Question: Which state is mentioned in the document?
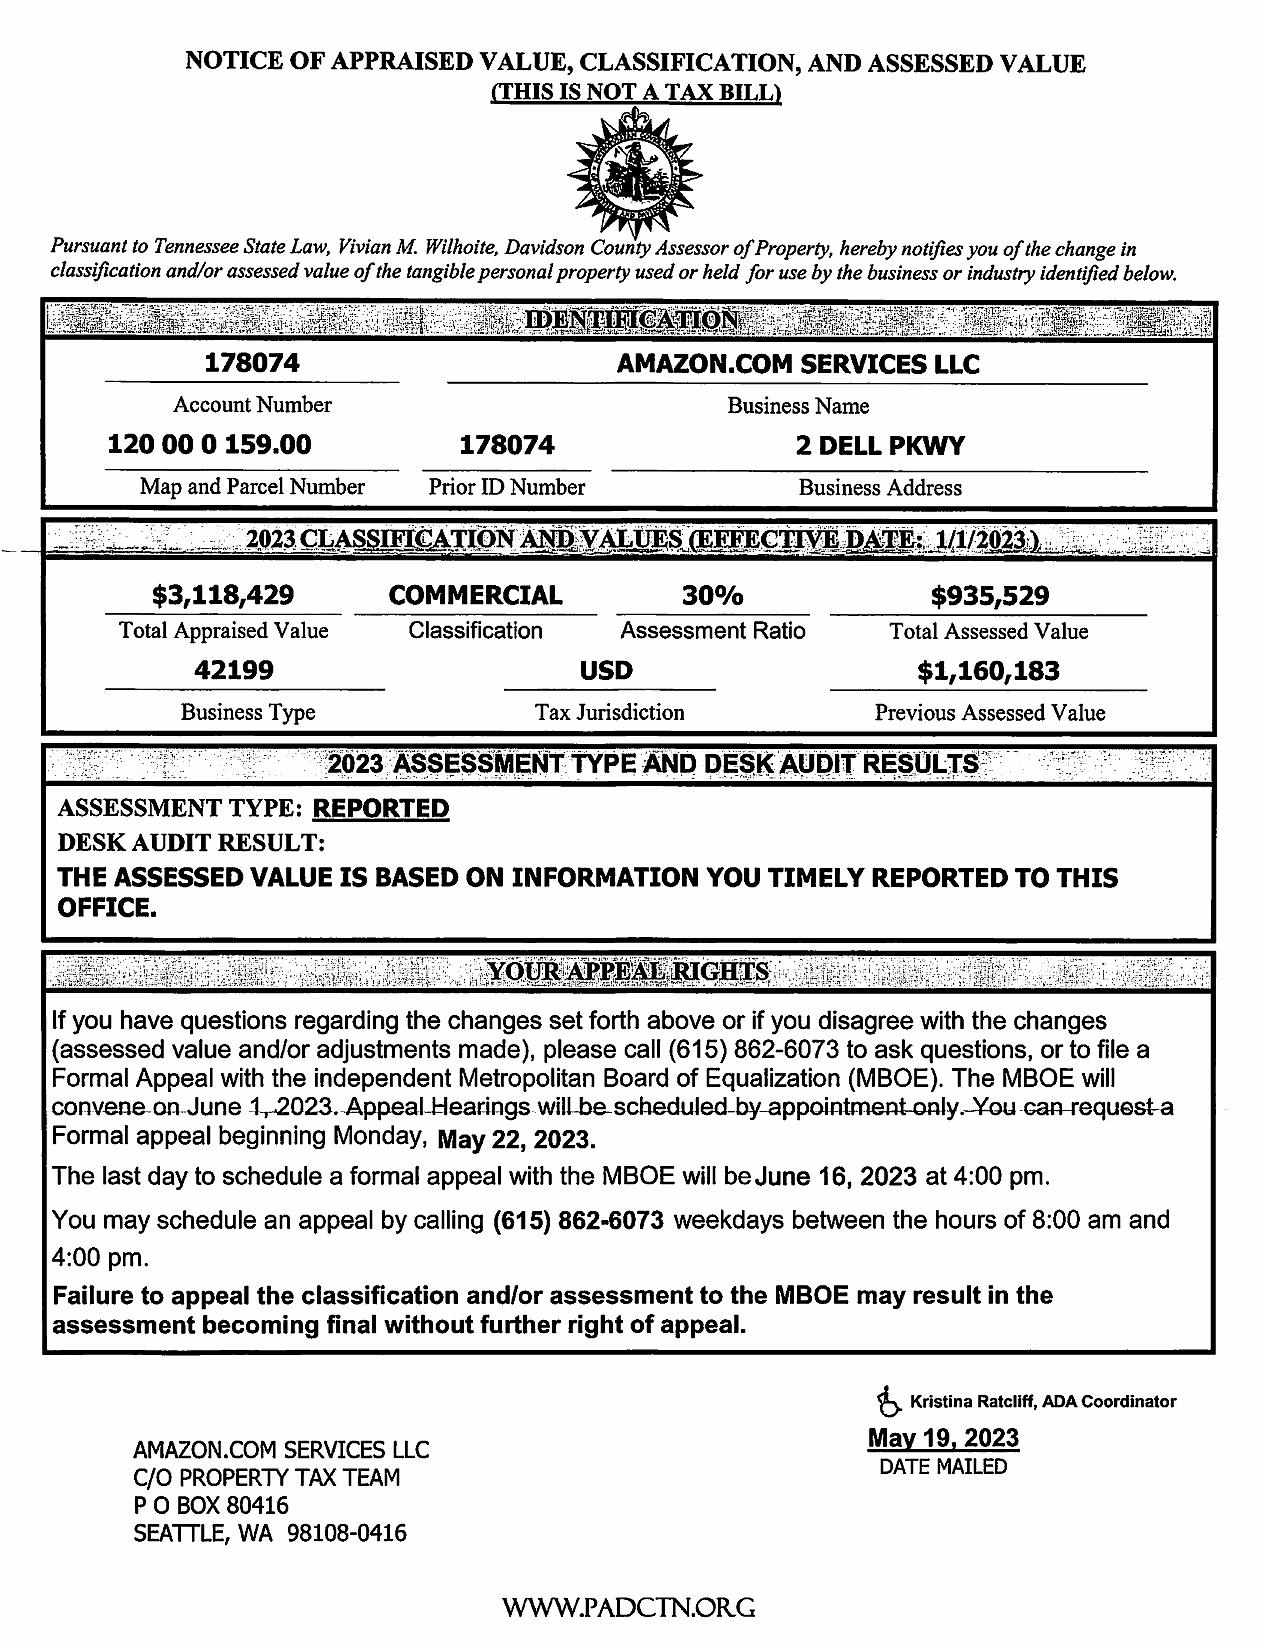
Answer: "Tennessee"